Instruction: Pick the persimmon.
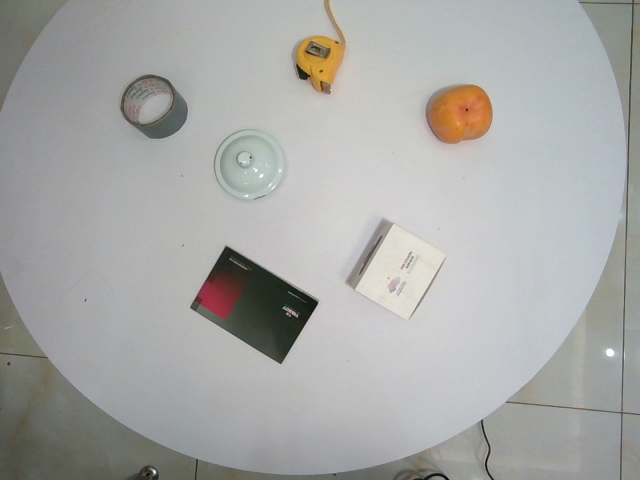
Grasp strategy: vertical